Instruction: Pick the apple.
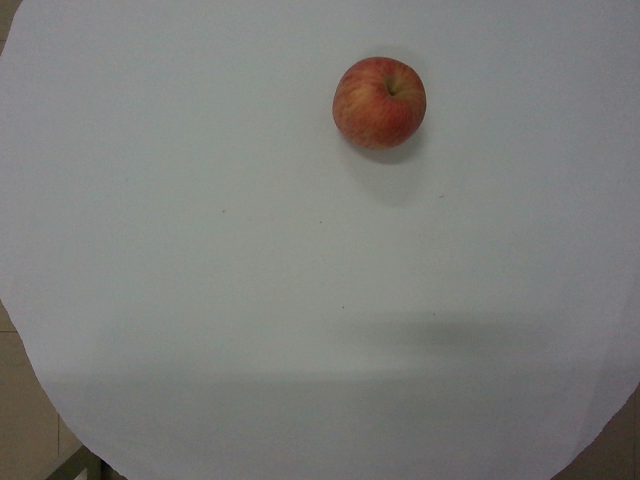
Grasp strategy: vertical